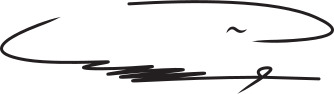
Signature of: abdullah badr danouk